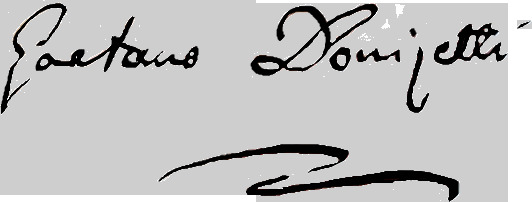
Signature of: gaetano donizetti